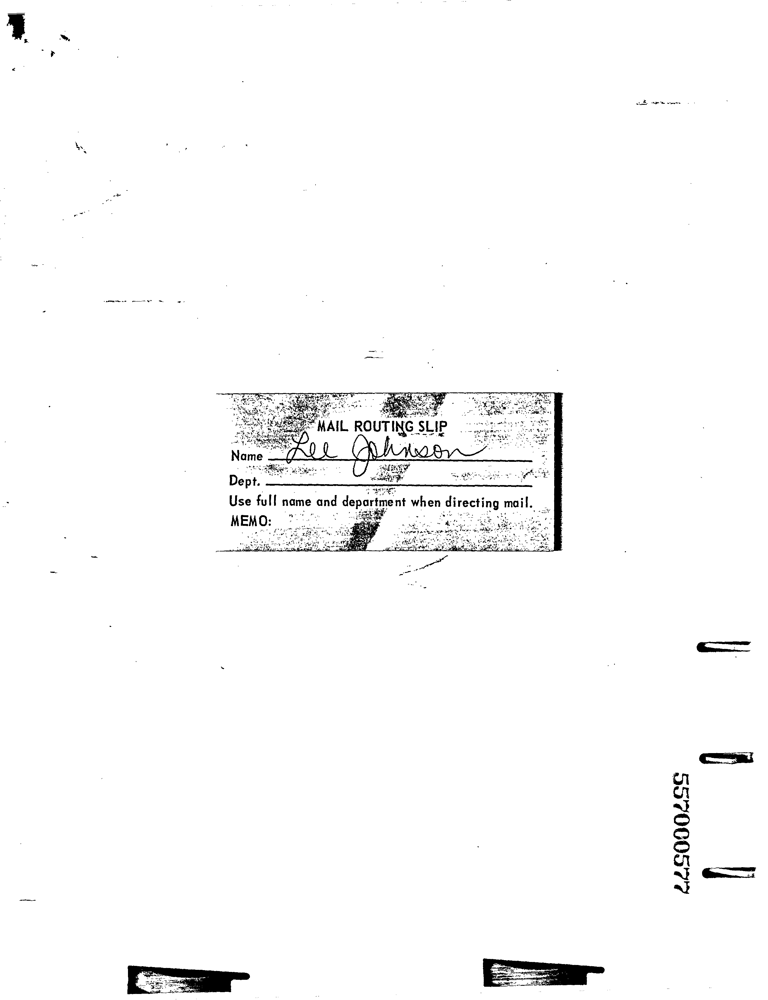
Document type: Invoice